Question: What jurisdiction, city, or county is the document associated with?
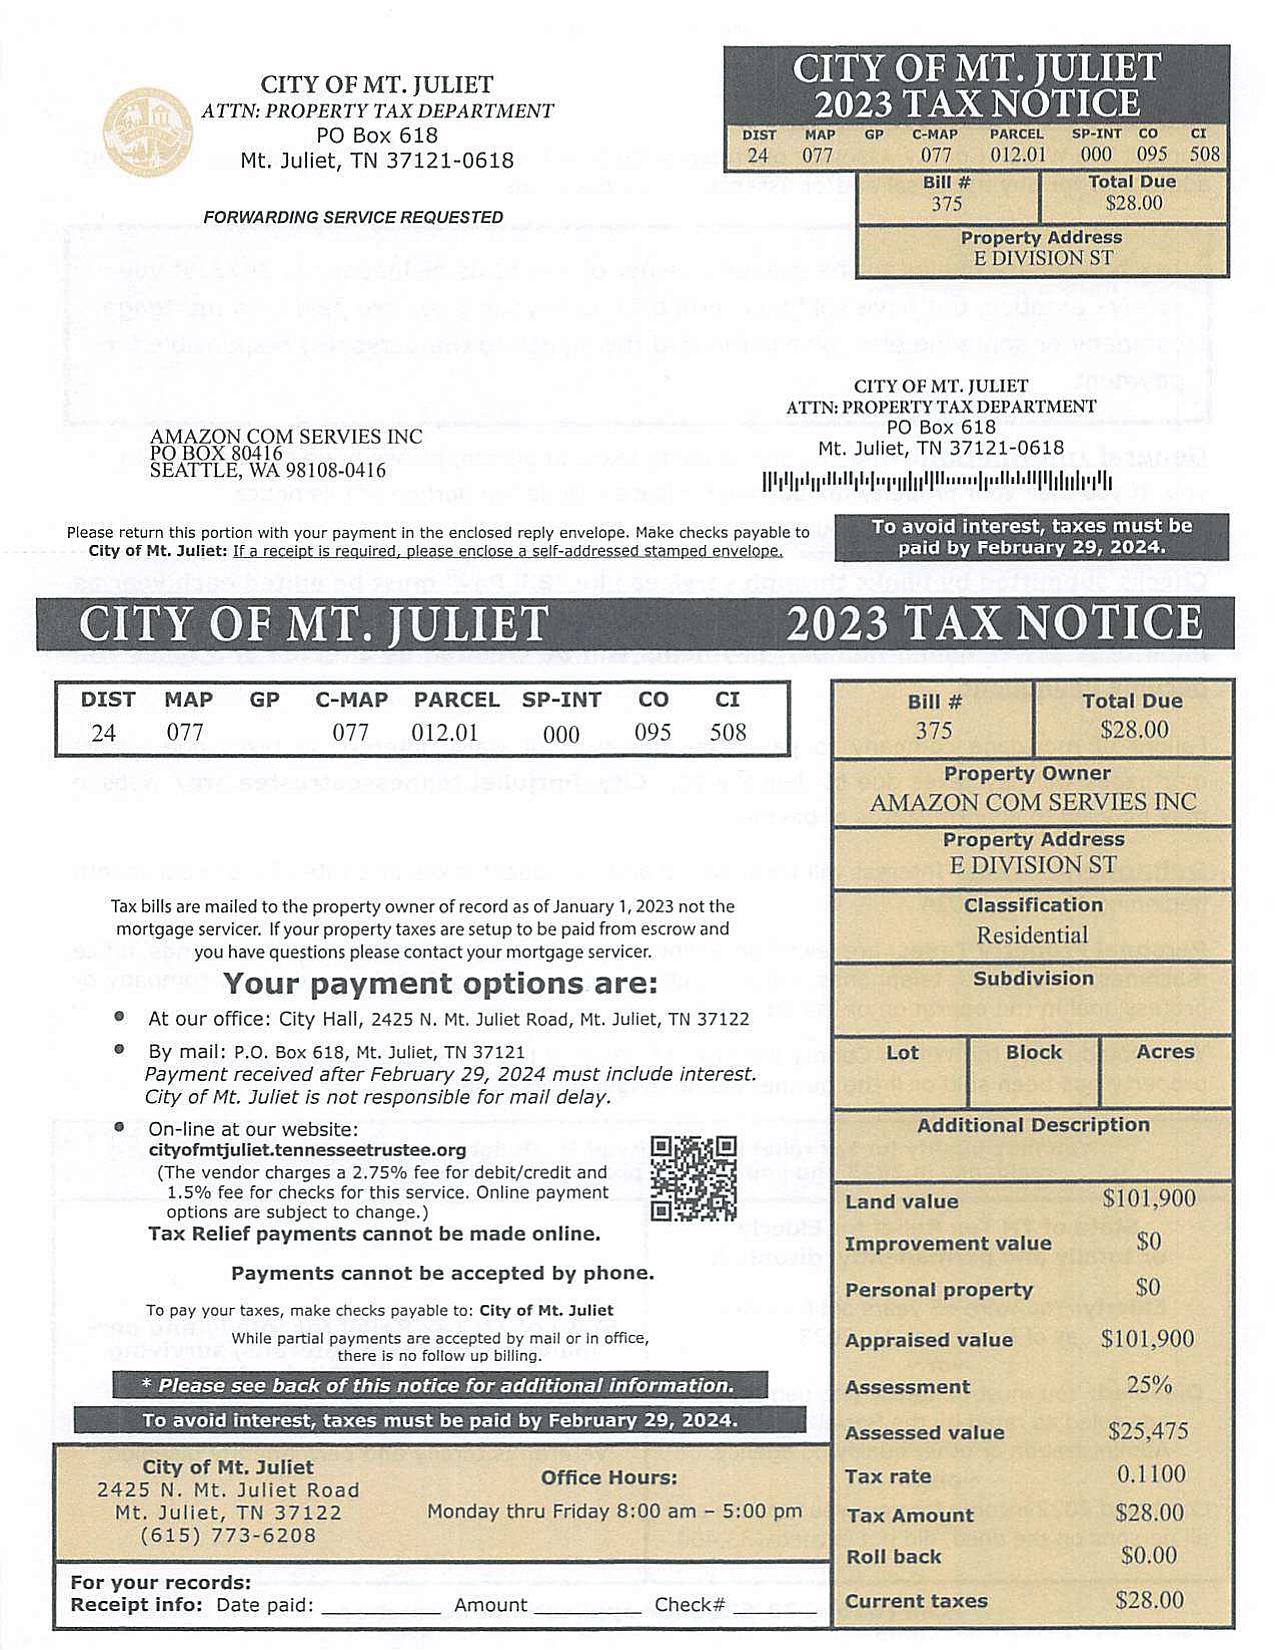
Answer: "City of Mt. Juliet"